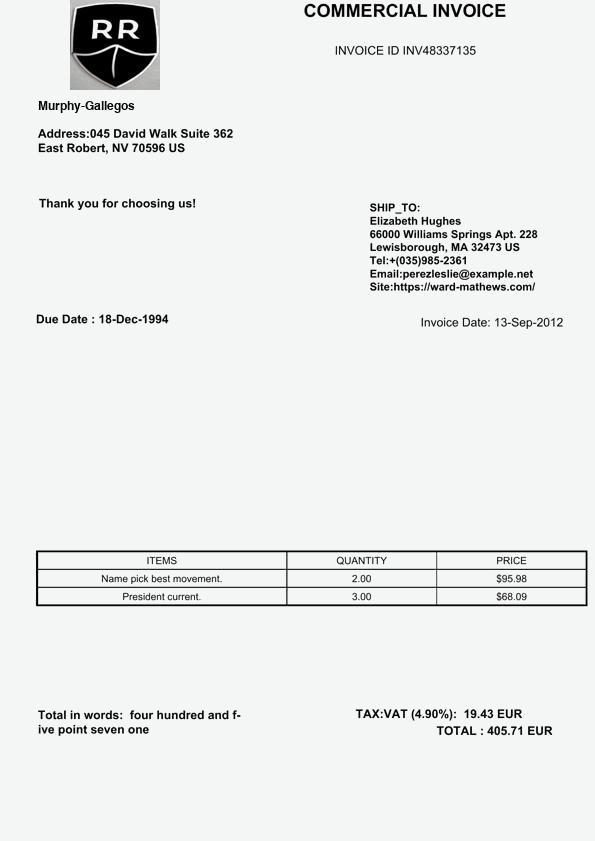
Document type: Invoice